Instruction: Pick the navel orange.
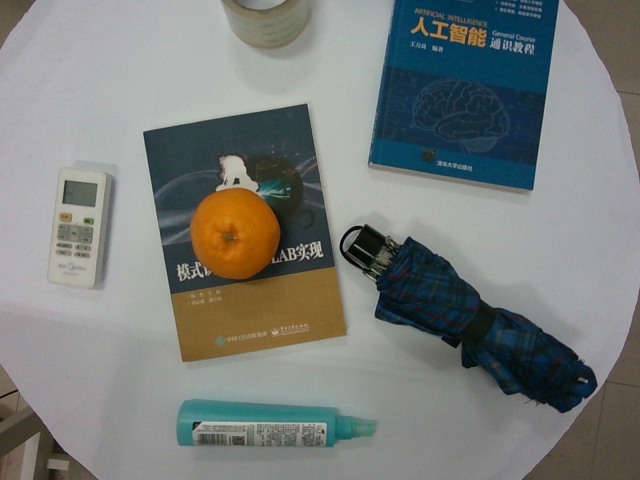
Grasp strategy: vertical